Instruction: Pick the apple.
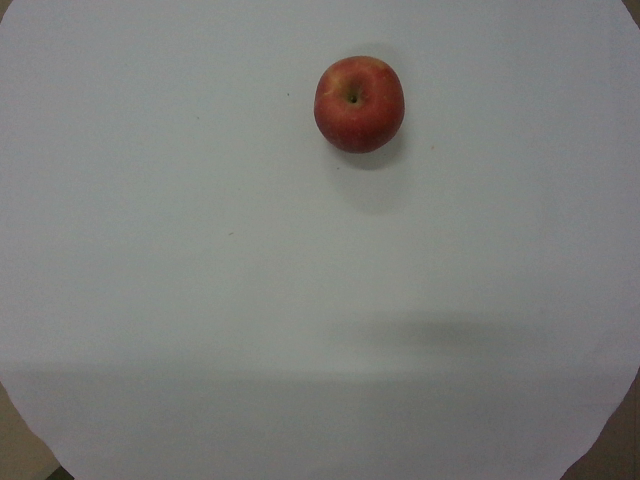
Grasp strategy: vertical